Question: What could the diagnosis suggest?
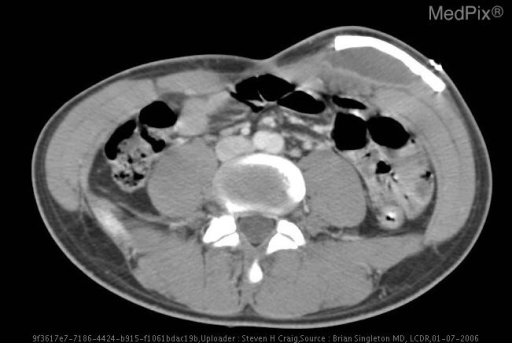
Answer: The possible diagnosis includes >> Liquified Hematoma
>> Abscess
>> Proteinaceous Fluid Collection.